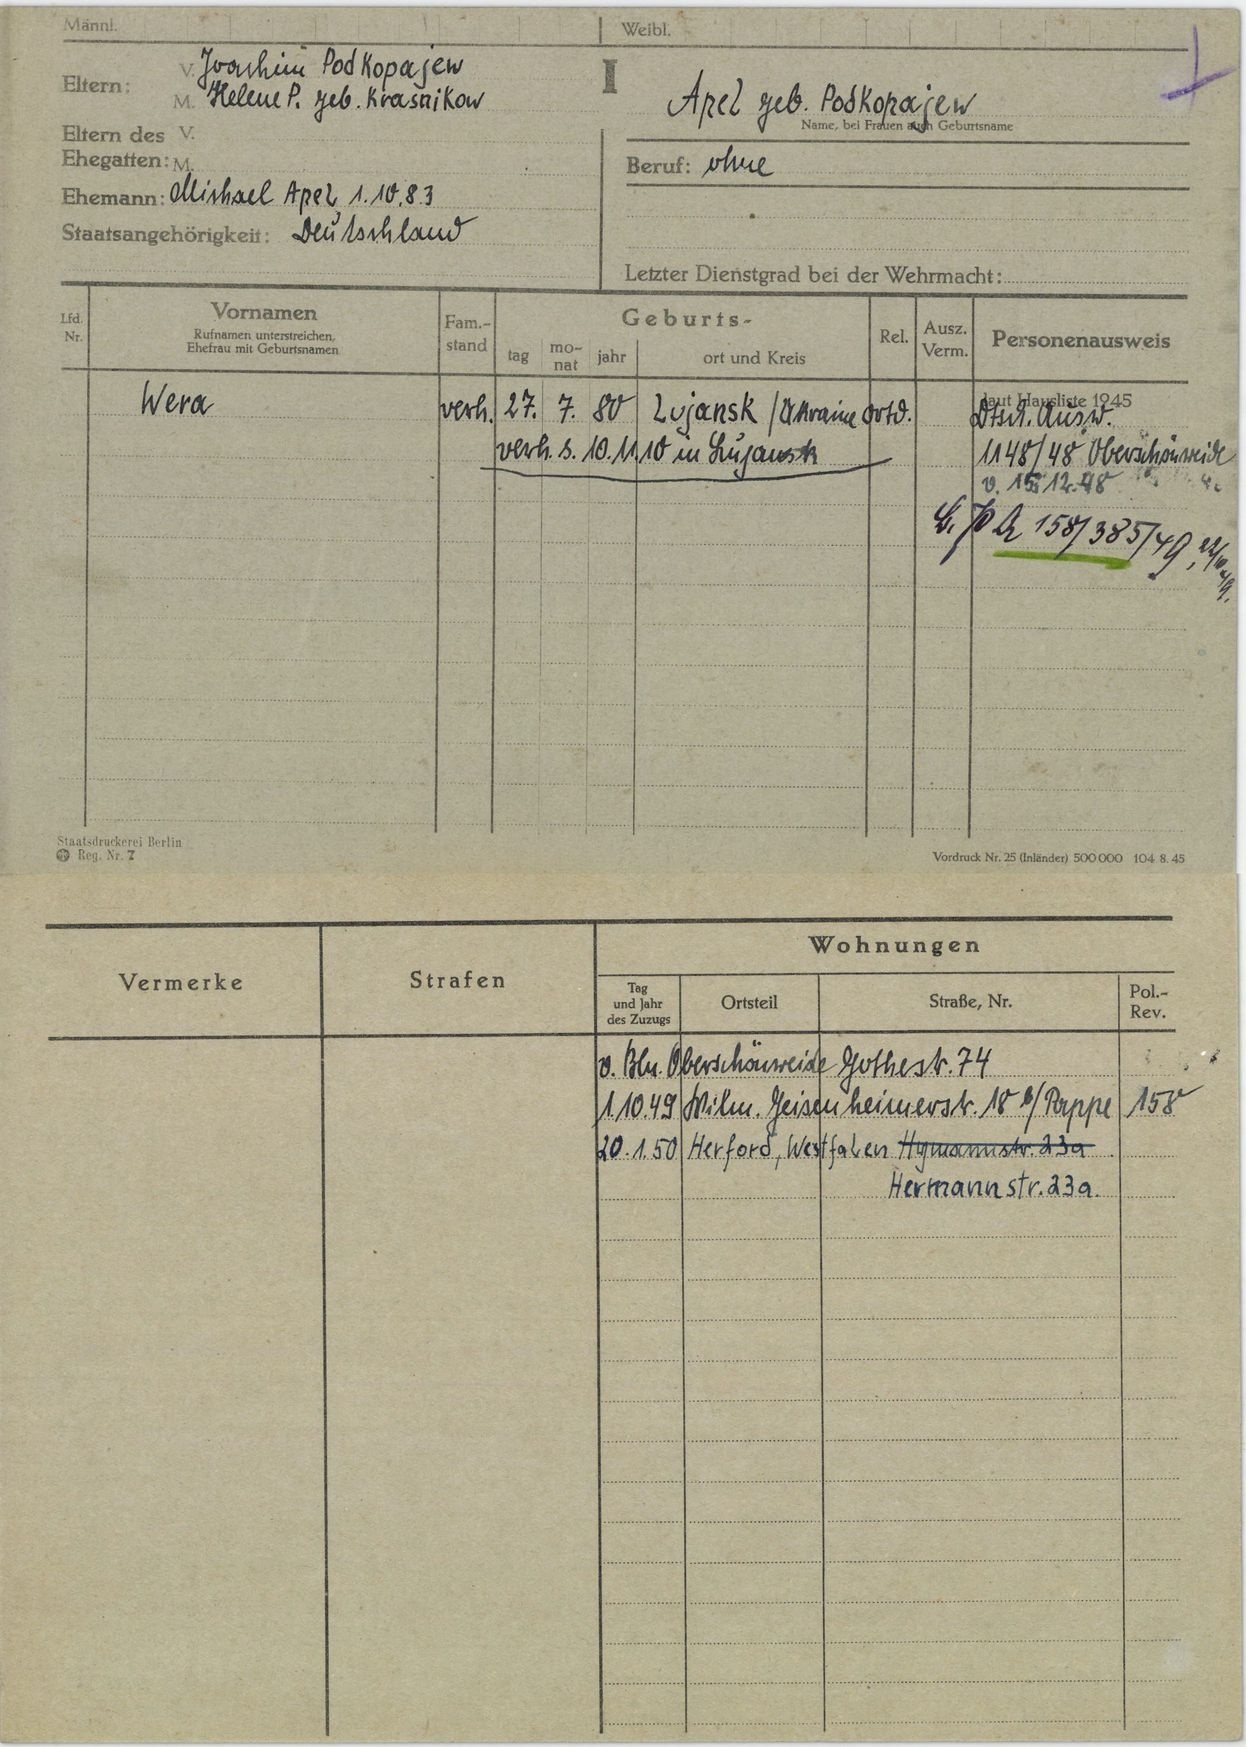
Apel geb. Podkopajew